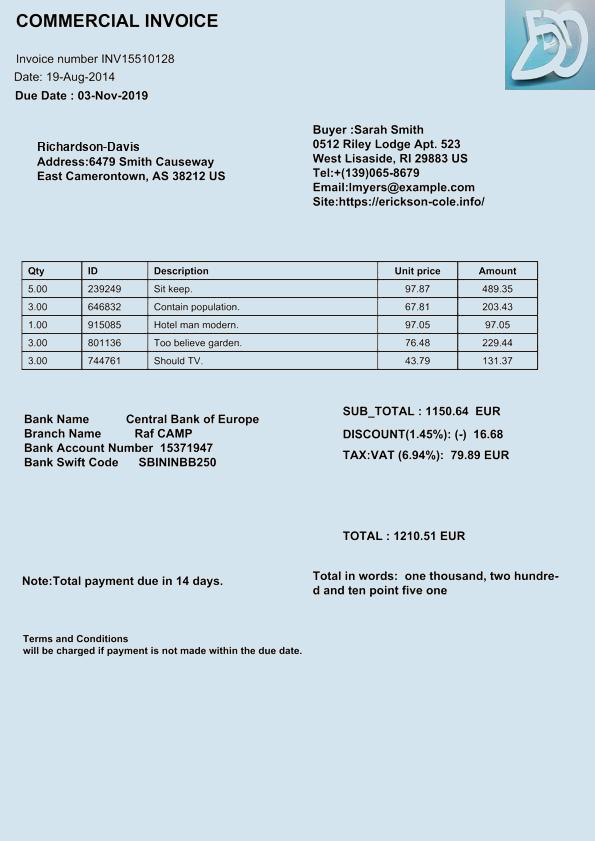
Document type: Invoice